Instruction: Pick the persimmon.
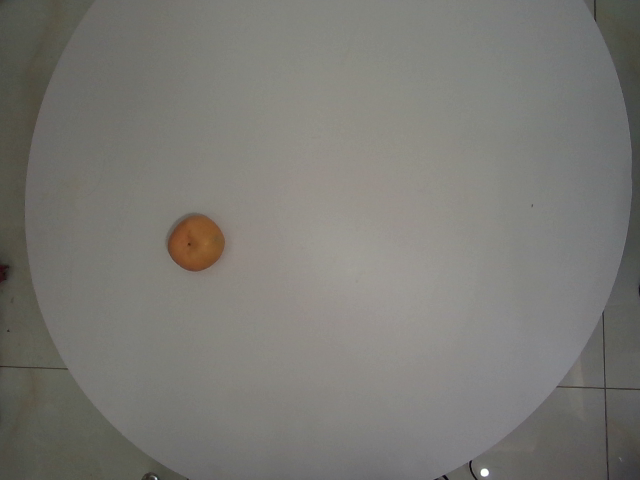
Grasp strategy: vertical